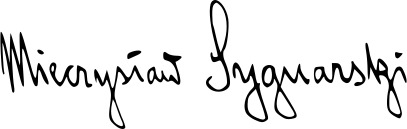
Signature of: mieczyslaw sygnarski